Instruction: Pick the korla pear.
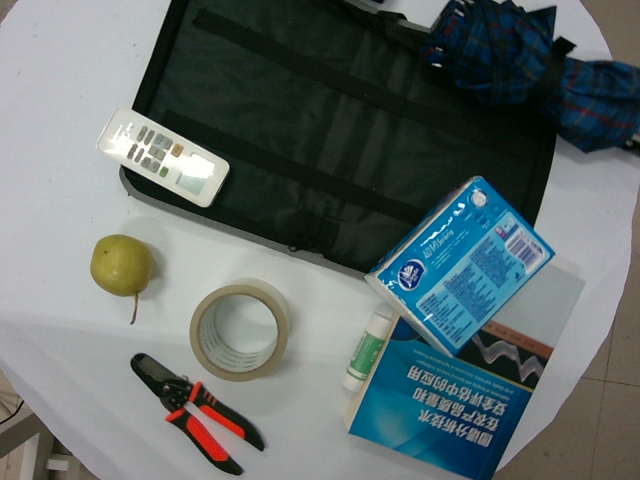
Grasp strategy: vertical